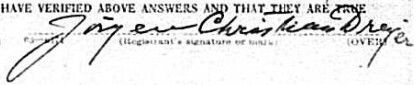
Signature of: jorgen dreyer